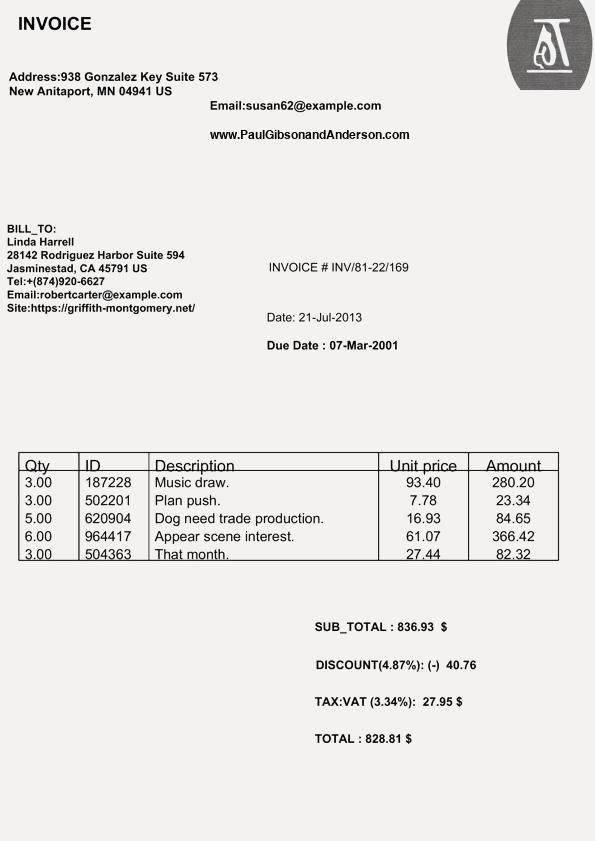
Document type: Invoice